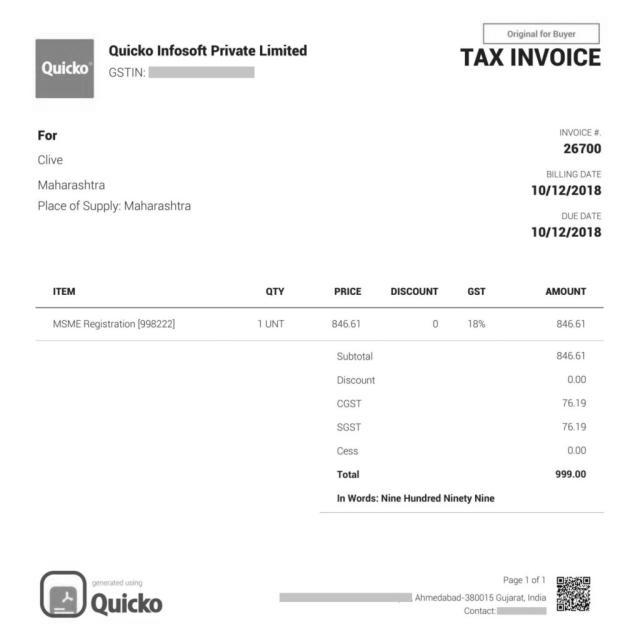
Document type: Invoice